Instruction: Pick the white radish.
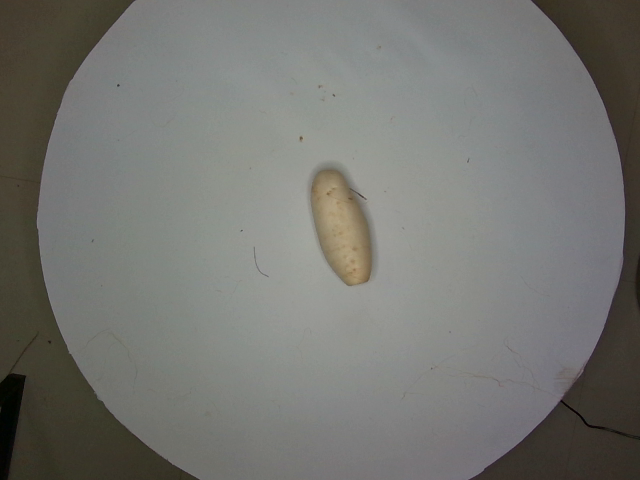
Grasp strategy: vertical